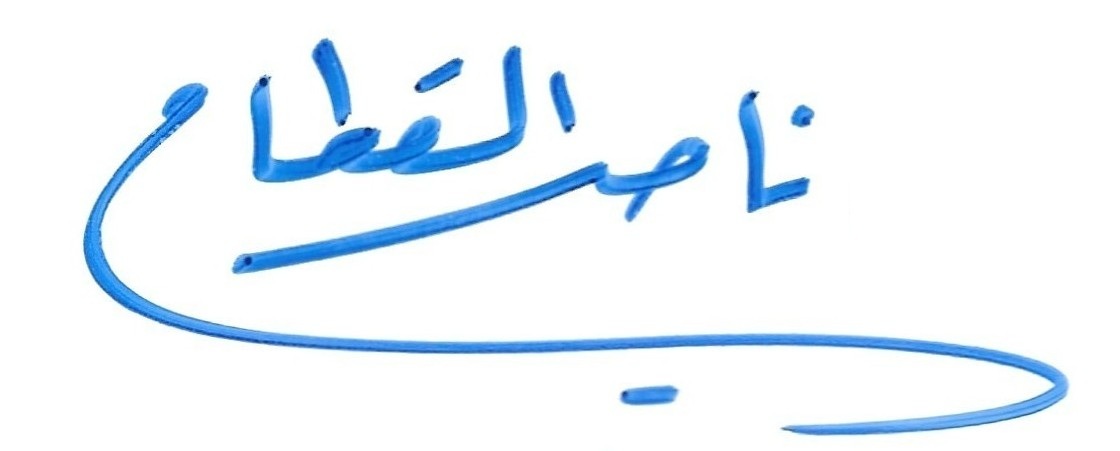
Signature of: nasser al qatami